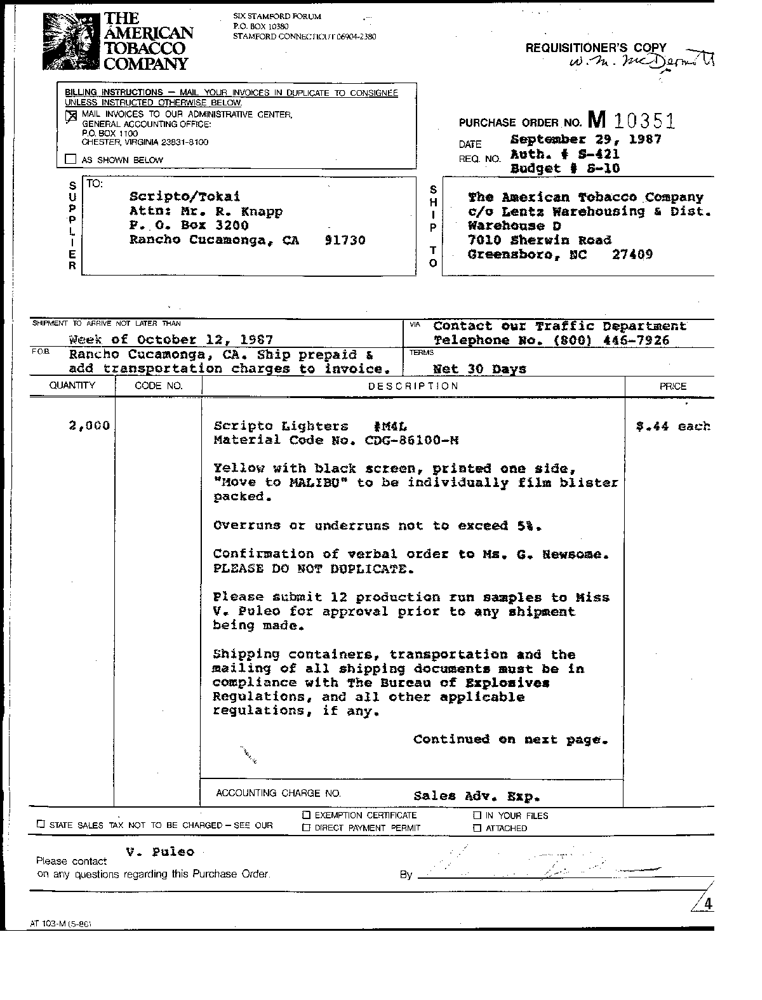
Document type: Invoice